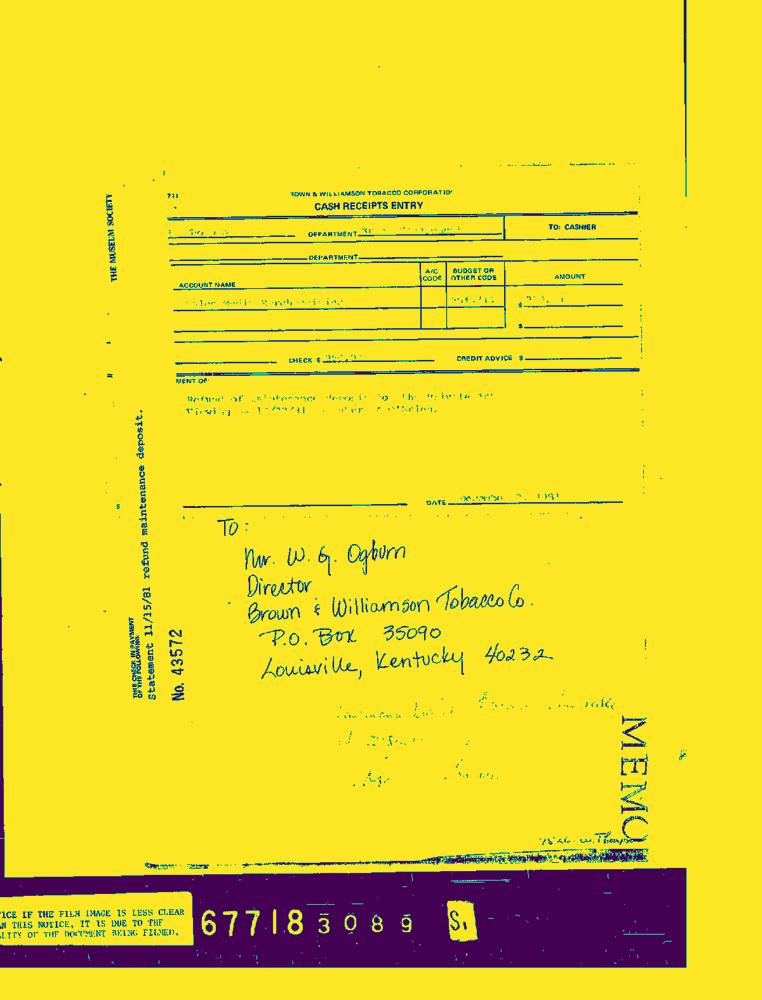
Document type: Invoice-Doc